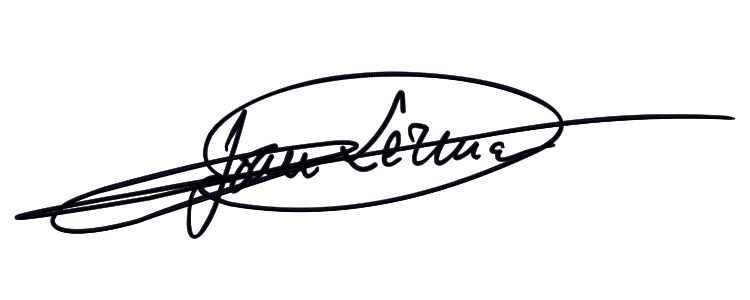
Signature of: joan lerma